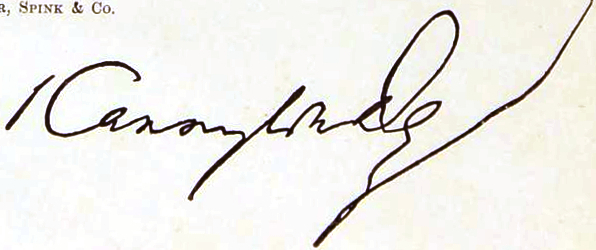
Signature of: kanny lall dey